Question: What tax district, tax-rate area, or tax area code is specified in the document?
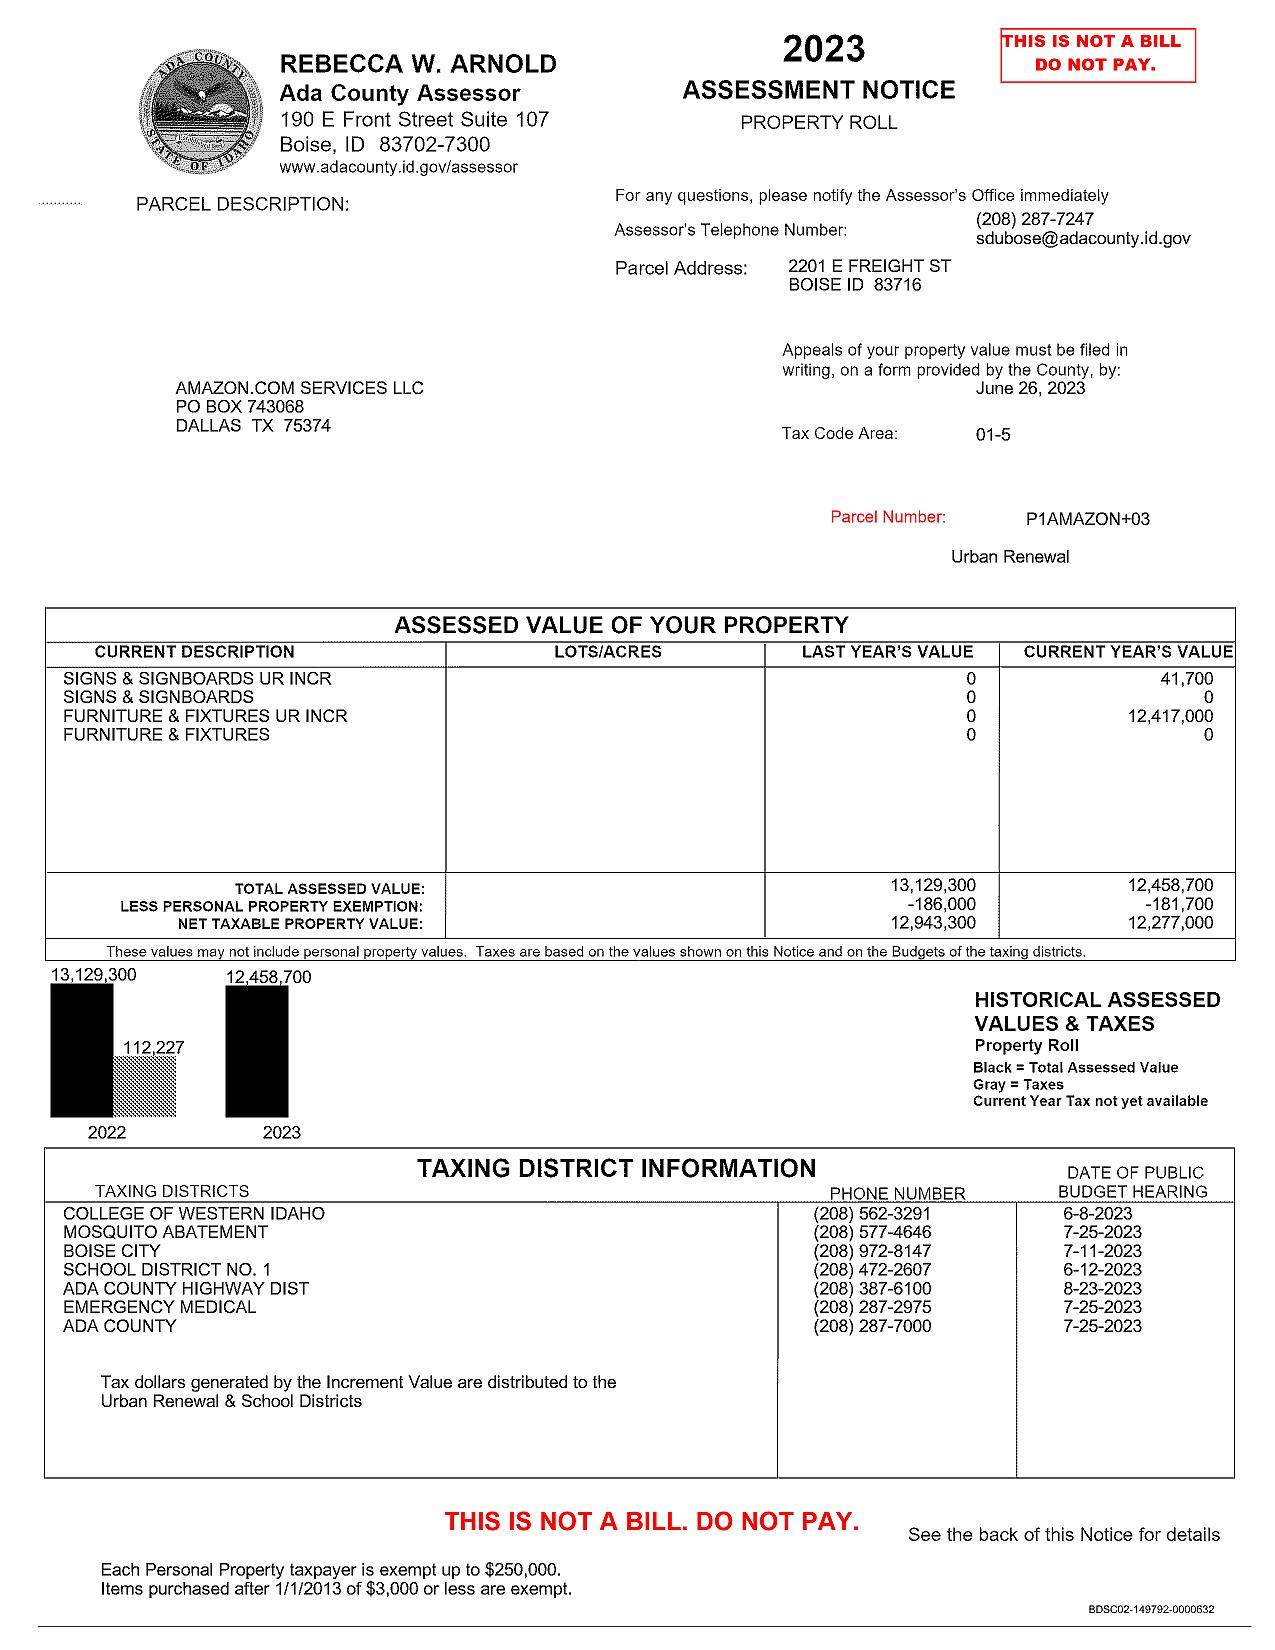
Answer: "5-Jan"